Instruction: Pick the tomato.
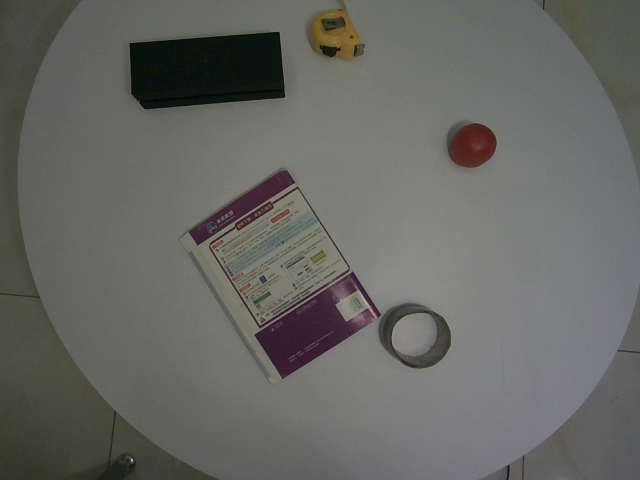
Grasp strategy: vertical